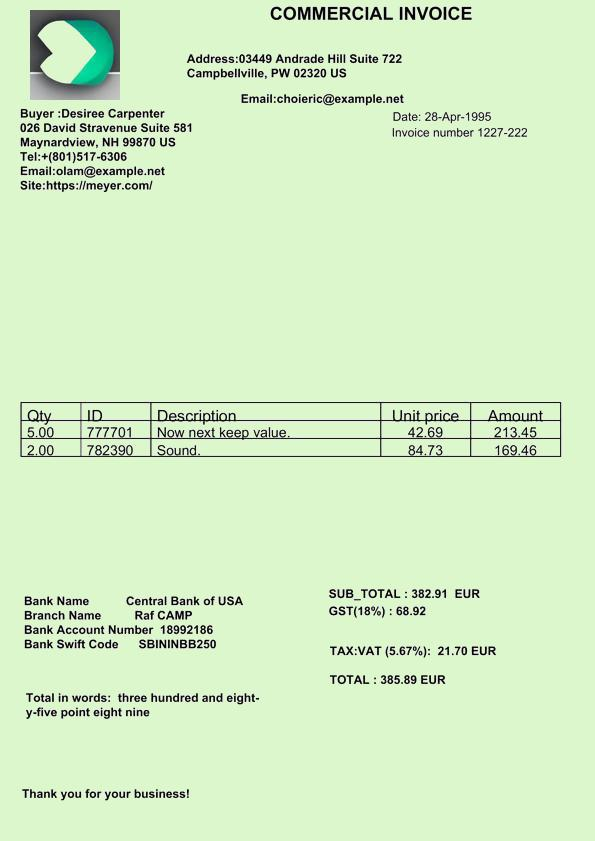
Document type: Invoice